Question: What could the diagnosis suggest?
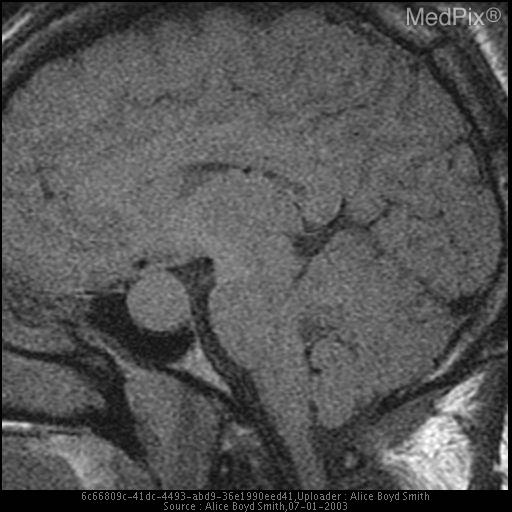
Answer: The possible diagnosis includes Pituitary adenoma
Craniopharyngioma
Rathke cleft cyst
Pituitary metastasis.